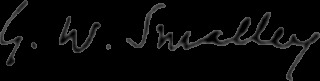
Signature of: george smalley